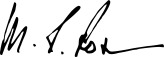
Signature of: m richard rose